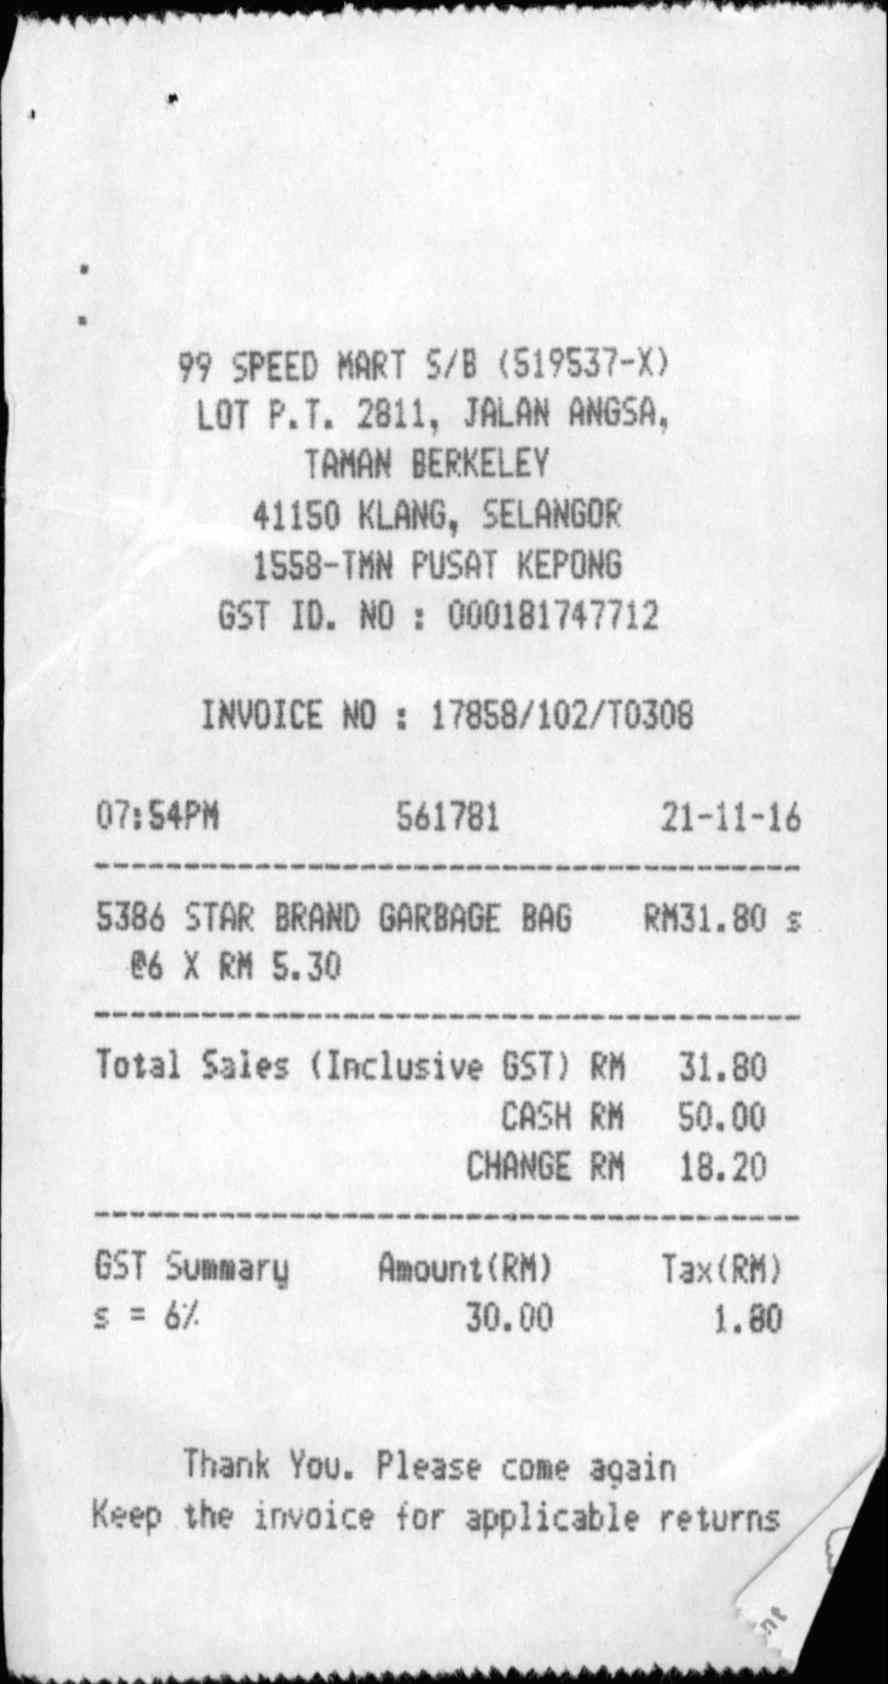
99 SPEED MART S/B (519537-X)
LOT P.T. 2811, JALAN ANGSA,
TAMAN BERKELEY
41150 KLANG, SELANGOR
1558-TMN PUSAT KEPONG
GST ID. NO : 000181747712
INVOICE NO : 17858/102/T0308
07:54PM
561781
21-11-16
5386 STAR BRAND GARBAGE BAG
@6 X RM 5.30
TOTAL SALES (INCLUSIVE GST) RM
CASH RM
CHANGE RM
GST SUMMARY
AMOUNT(RM)
TAX(RM)
S = 6%
30.00
1.80
THANK YOU. PLEASE COME AGAIN
KEEP THE INVOICE FOR APPLICABLE RETURNS
RM31.80 S
31.80
50.00
18.20